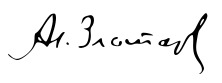
Signature of: asen zlatarov